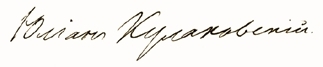
Signature of: yulian kulakovsky